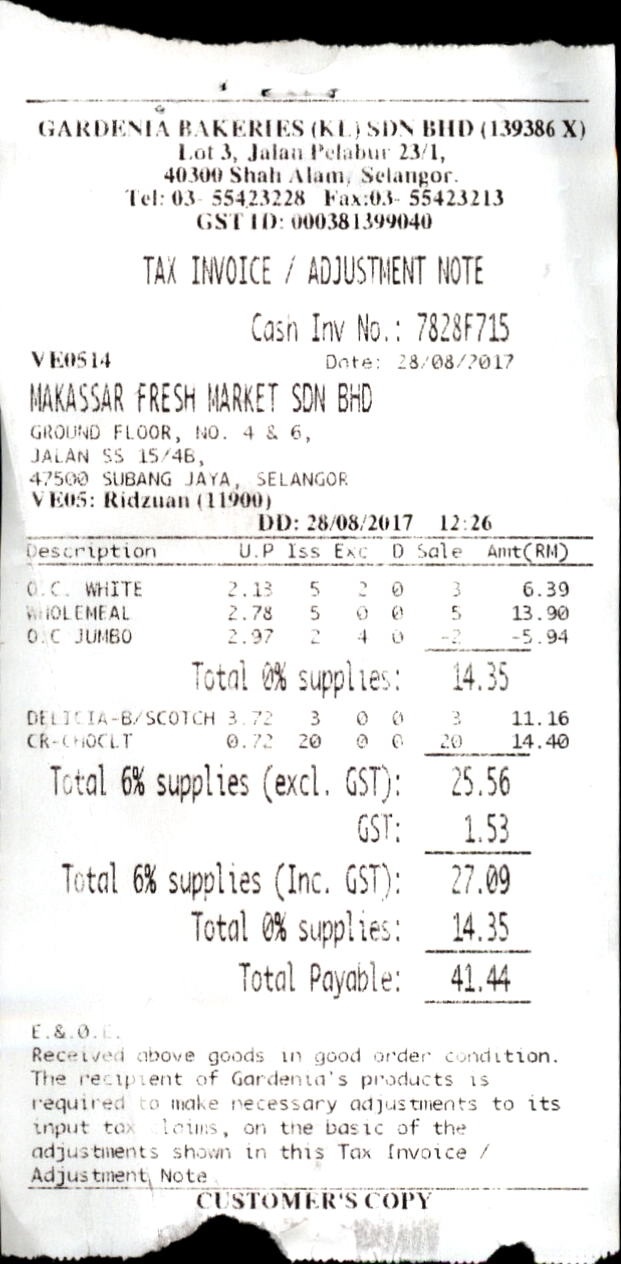
GARDENIA BAKERIES (KL) SDN BHD (139386 X)
LOT 3, JALAN PELABUR 23/1,
40300 SHAH ALAM, SELANGOR.
TEL: 03- 55423228
FAX:03- 55423213
GST ID: 000381399040
TAX INVOICE / ADJUSTMENT NOTE
CASH INV NO.: 7828F715
VE0514
DATE: 28/08/2017
MAKASSAR FRESH MARKET SDN BHD
GROUND FLOOR, NO. 4 & 6,
JALAN SS 15/4B,
47500 SUBANG JAYA, SELANGOR
CUSTOMER'S COPY
VE05: RIDZUAN (11900)
DD: 28/08/2017
12:26
DESCRIPTION
U.P
ISS
EXC
D
SALE
AMT(RM)
O.C. WHITE
2.13
5
2
0
3
6.39
WHOLEMEAL
2.78
5
0
0
5
13.90
O.C JUMBO
2.97
2
4
0
-2
-5.94
TOTAL 0% SUPPLIES:
14.35
DELICIA-B/SCOTCH
3.72
3
0
0
3
11.16
CR-CHOCLT
0.72
20
0
0
20
14.40
TOTAL 6% SUPPLIES (EXCL. GST):
25.56
GST:
1.53
TOTAL 6% SUPPLIES (INC. GST):
27.09
TOTAL 0% SUPPLIES:
14.35
TOTAL PAYABLE:
41.44
E.&.0.E.
RECEIVED ABOVE GOODS IN GOOD ORDER CONDITION.
THE RECIPIENT OF GARDENIA'S PRODUCTS IS
REQUIRED TO MAKE NECESSARY ADJUSTMENTS TO ITS
INPUT TAX CLAIMS, ON THE BASIC OF THE
ADJUSTMENTS SHOWN IN THIS TAX INVOICE /
ADJUSTMENT NOTE